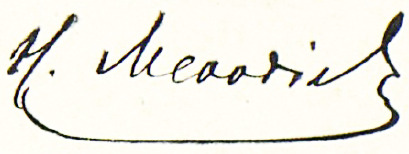
Signature of: nikolai mefodiev